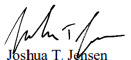
Signature of: josh jensen